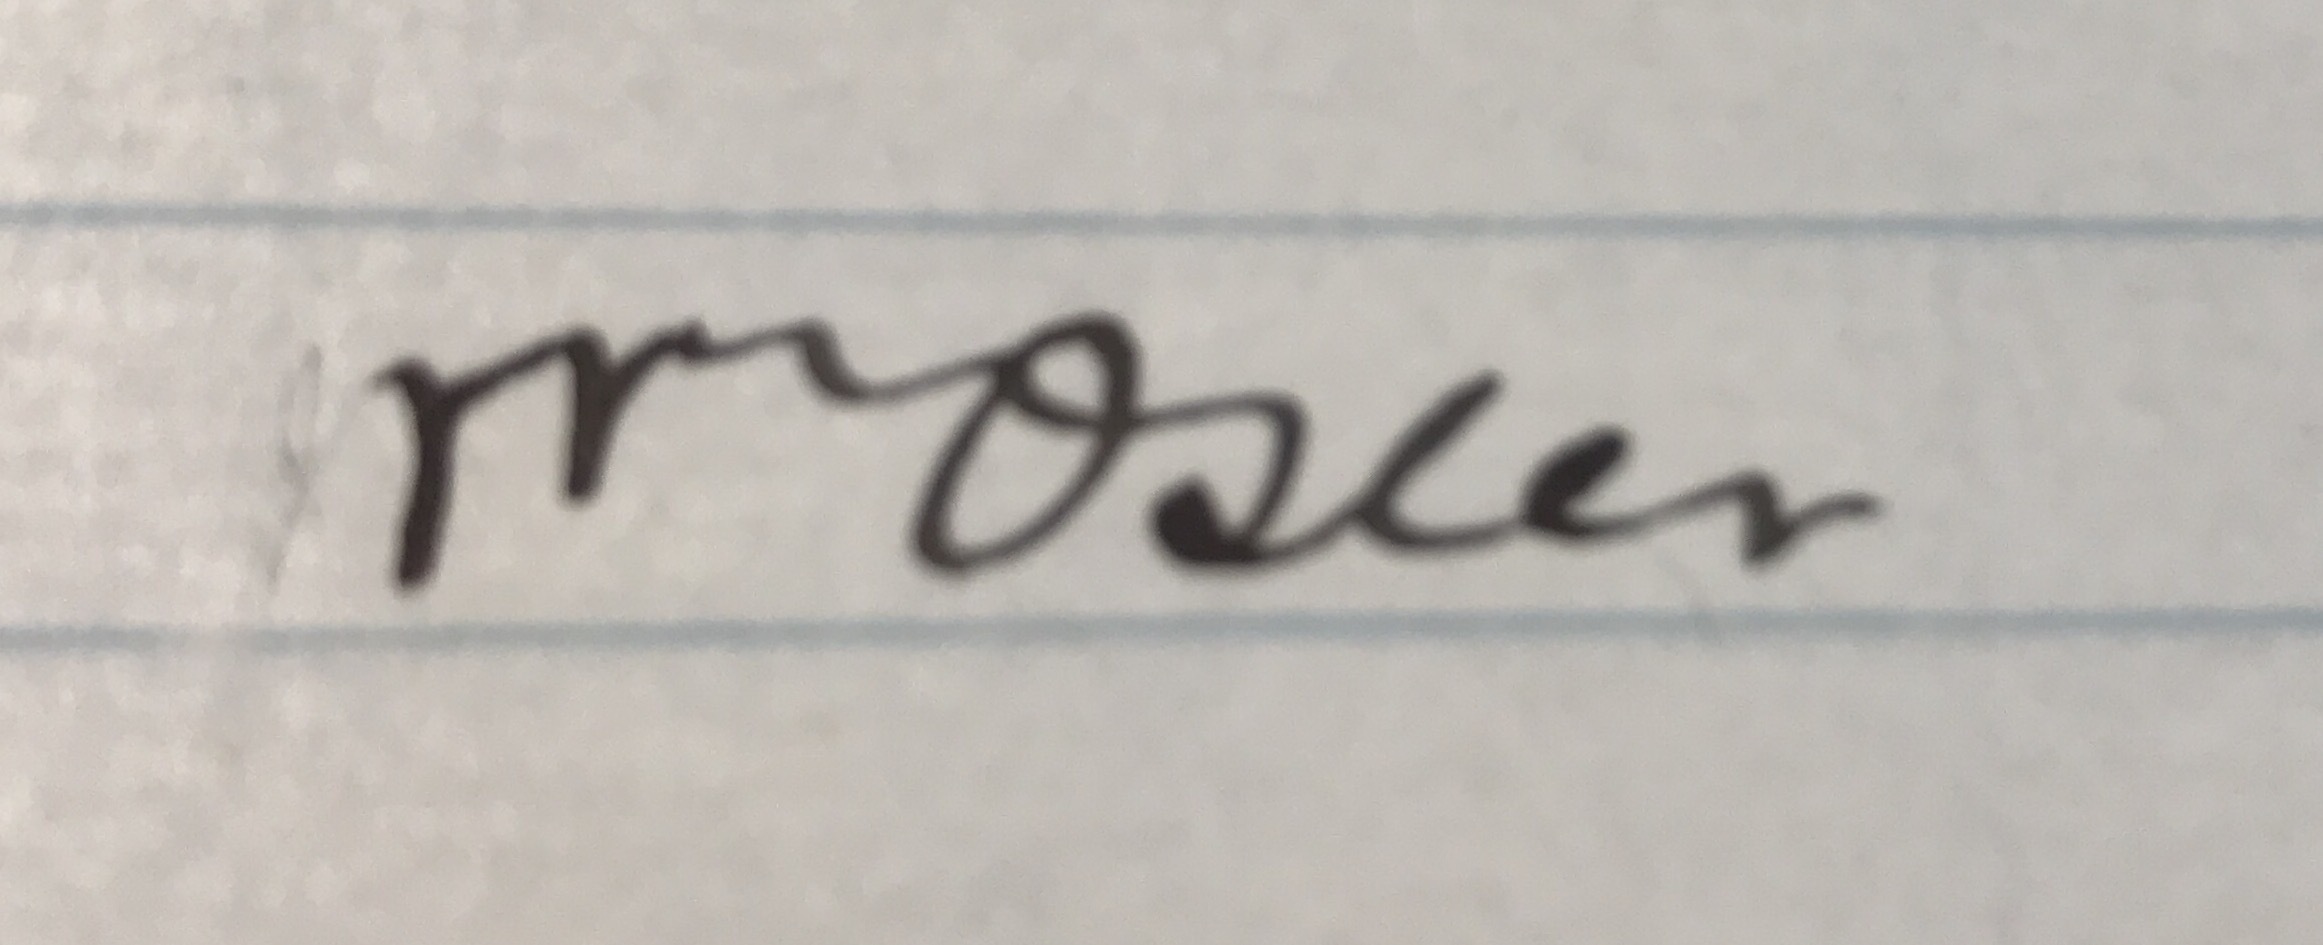
Signature of: william osler